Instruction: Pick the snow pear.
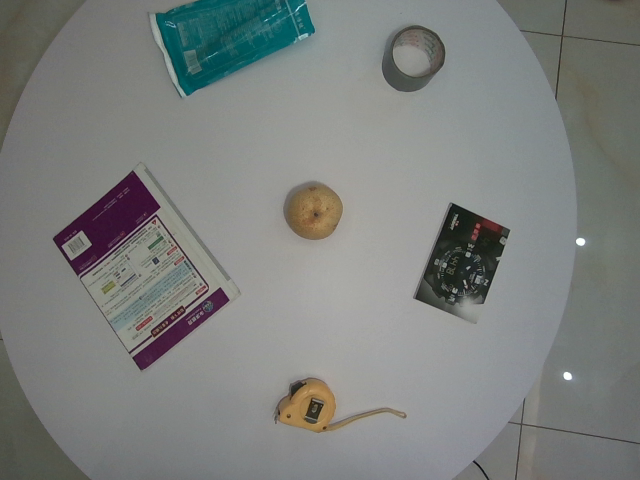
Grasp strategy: vertical